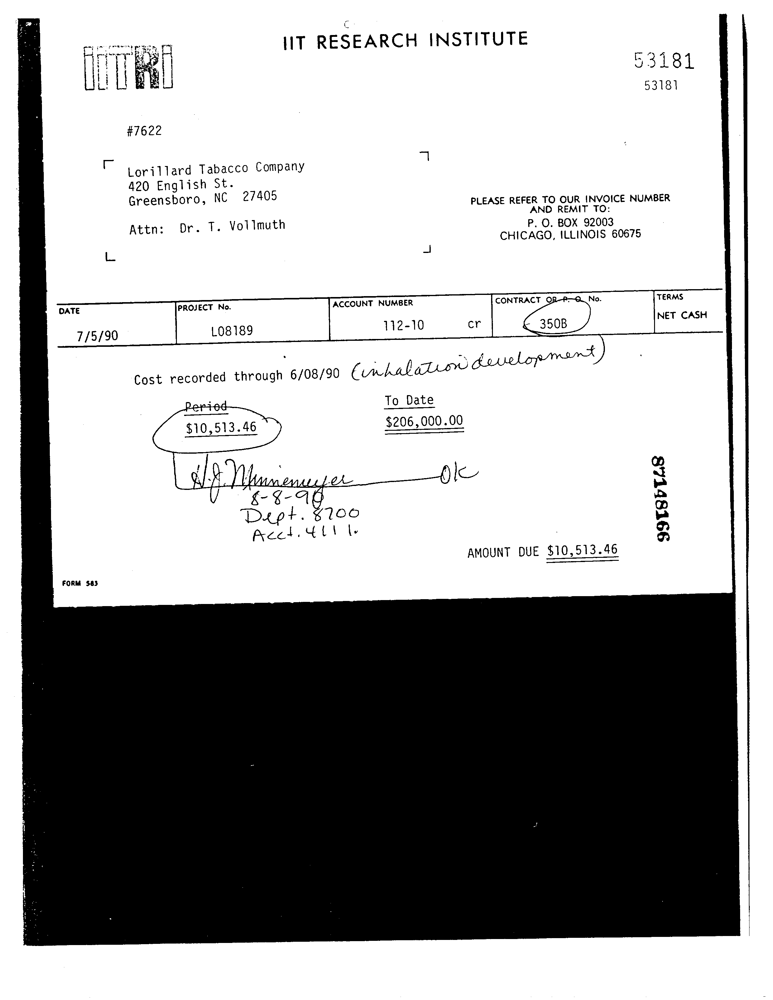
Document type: Invoice